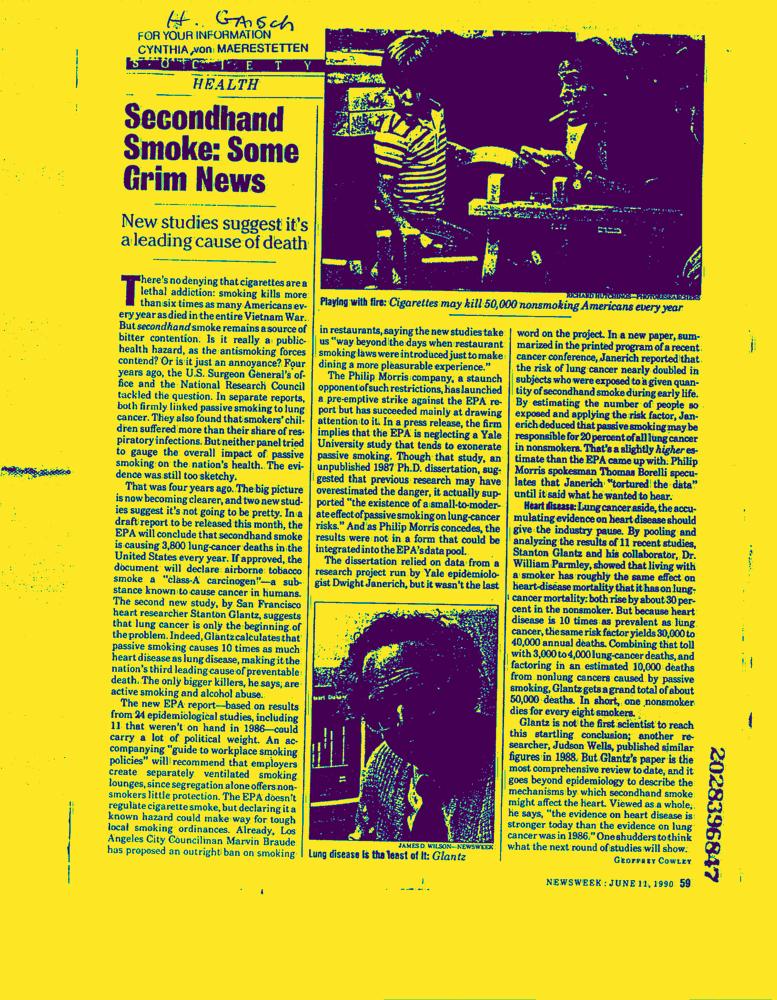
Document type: News-Article